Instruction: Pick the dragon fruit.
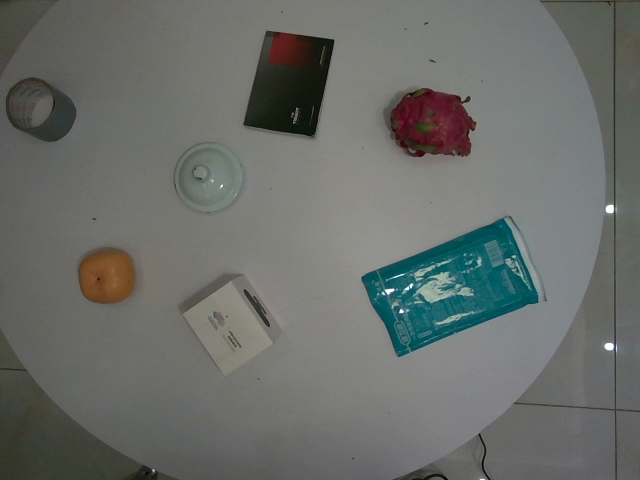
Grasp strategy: vertical